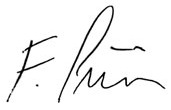
Signature of: franco parisi